Question: What is the potential diagnosis?
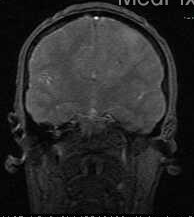
Answer: The possible diagnosis includes meningioma, lymphoma, hemangioparacytoma, metastatic carcinoma, inflammatory lesions such as sarcoidosis and Wegener's granulomatosis, and infections such as tuberculosis.